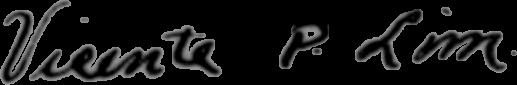
Signature of: vicente lim